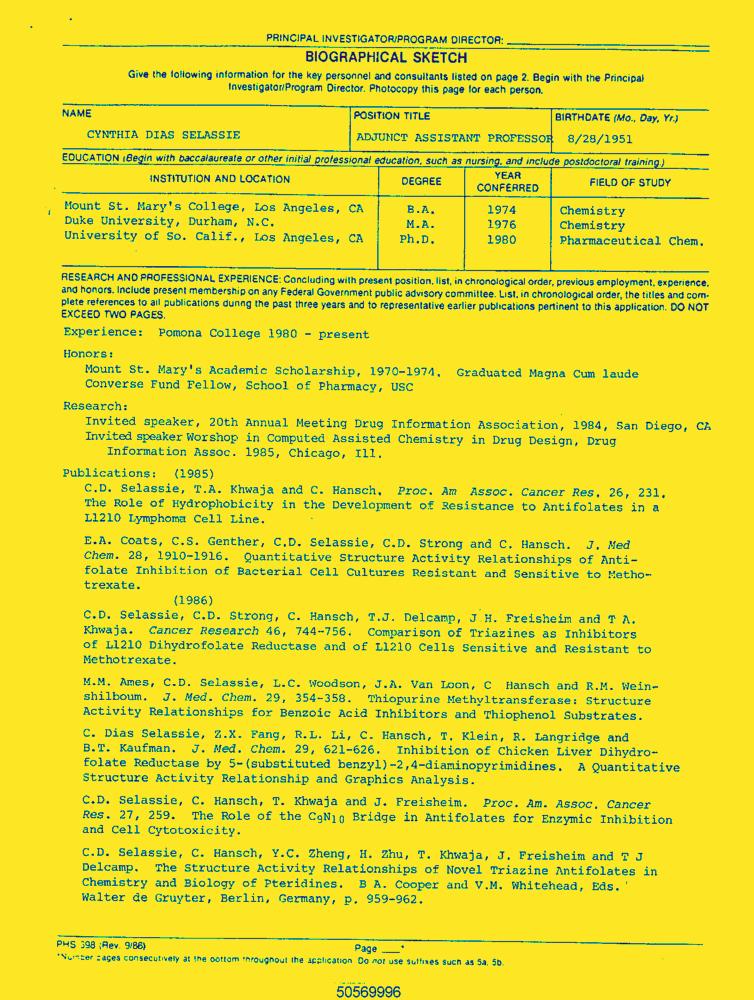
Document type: Resume-Doc